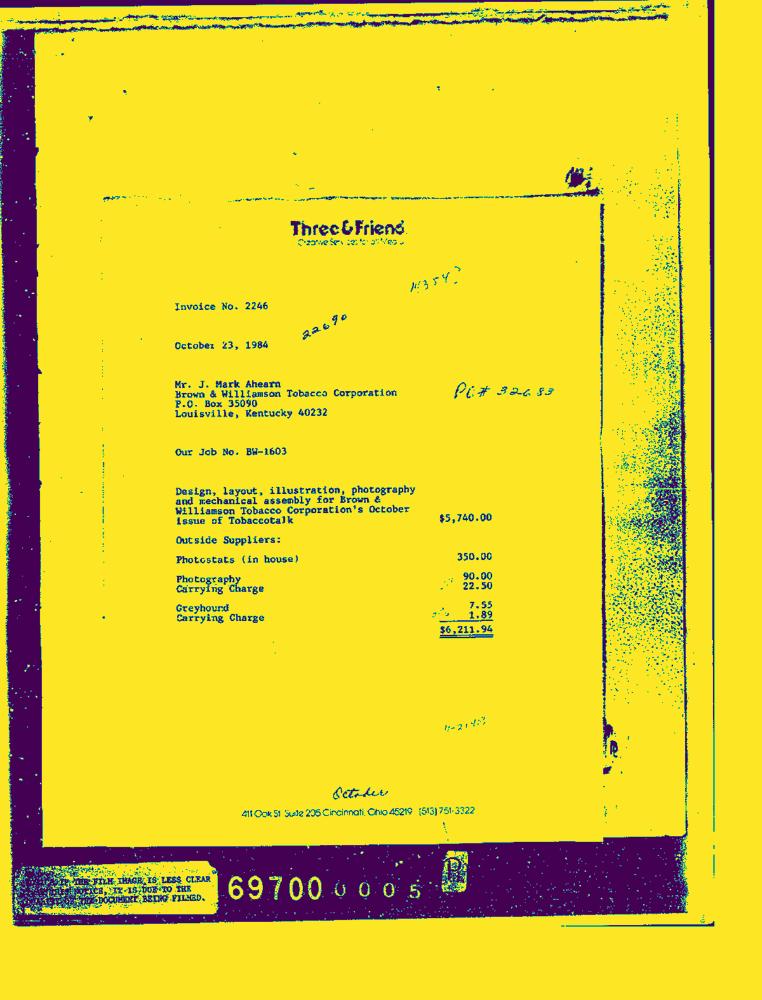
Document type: Invoice-Doc